Question: How does the patient history play a role?
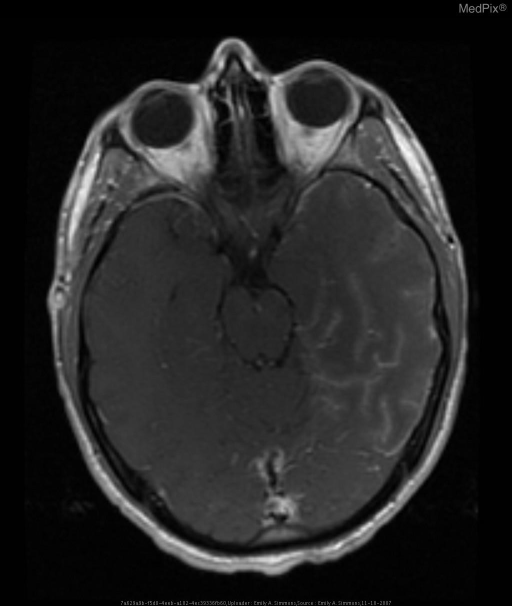
Answer: The patient's history of 21 y/o soldier deployed to Iraq.  Found down in barracks three days after being treated for non-specific viral illness. is key in understanding the case.